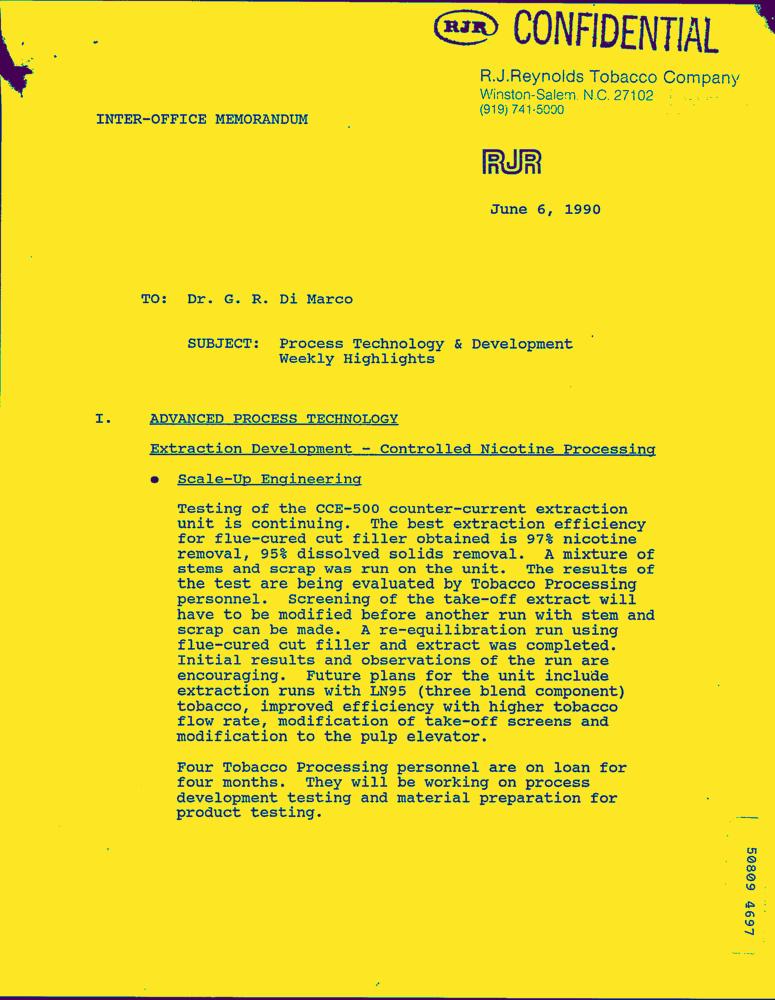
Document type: Letter-Doc